Question: What do the imaging results show?
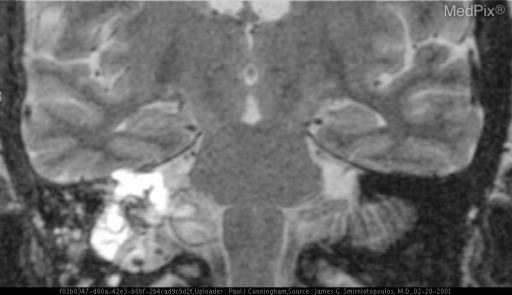
Answer: The imaging shows "Bipolar" mass involving the petrous bone and posterior fossa
Destructive petrous (temporal bone) mass
- posteromedial, near vestibular aqueduct
- extends to middle ear
- erosion includes right sigmoid area

- heterogeneous mixed cystic and solid
- hyperintense on  both T1W and T2W
- proteinaceous and/or hemorrhagic fluid MR images demonstrate an irregular multilobulated and heterogeneous (partially cystic and partially solid) mass involving the petrous portion of the temporal bone.  On the T1-weighted images, the mass has high signal intensity.  On the T2-weighted images, there are curvilinear serpentine hypointensities, suggestive of vessels, hemosiderin deposition, or calcification.    Some of the right petrous mastoid air cells are fluid filled..